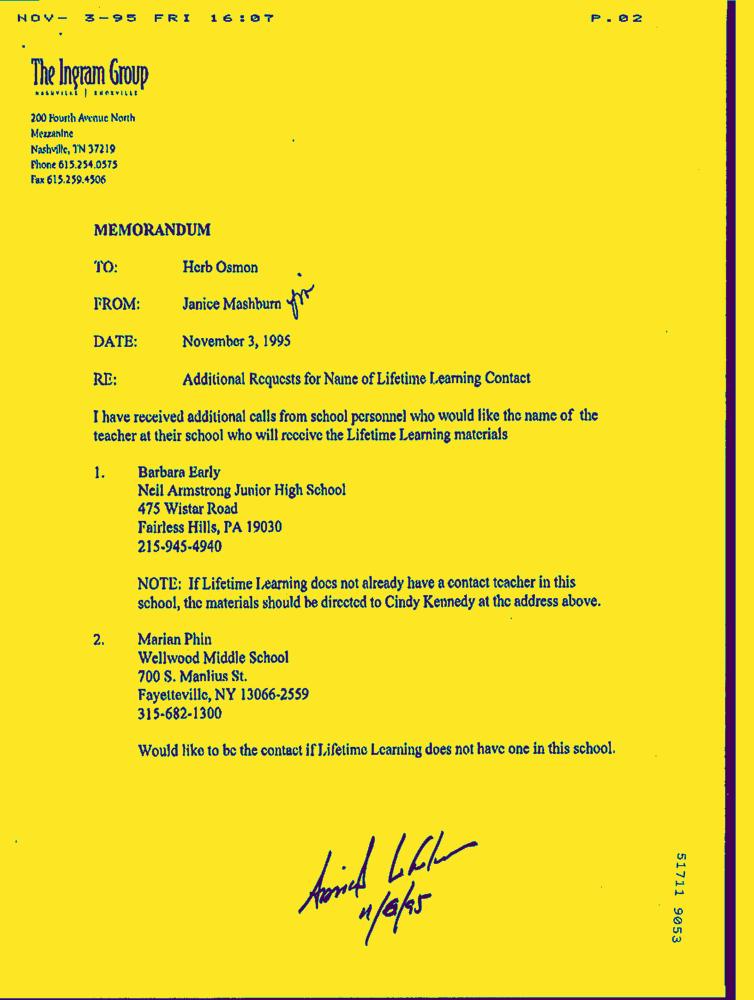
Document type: Letter-Doc